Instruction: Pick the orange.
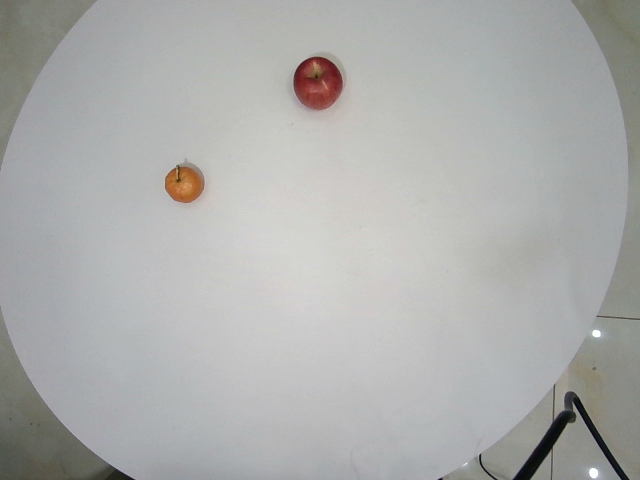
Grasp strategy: vertical